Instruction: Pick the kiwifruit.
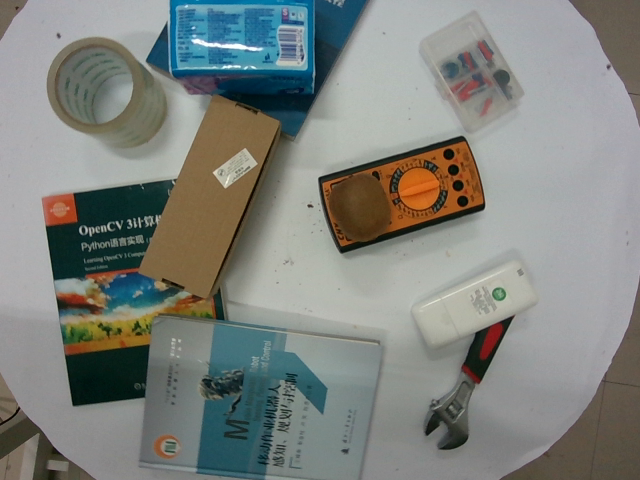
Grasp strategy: vertical